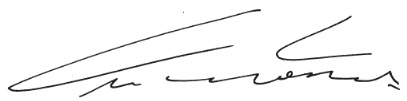
Signature of: enric morera i català